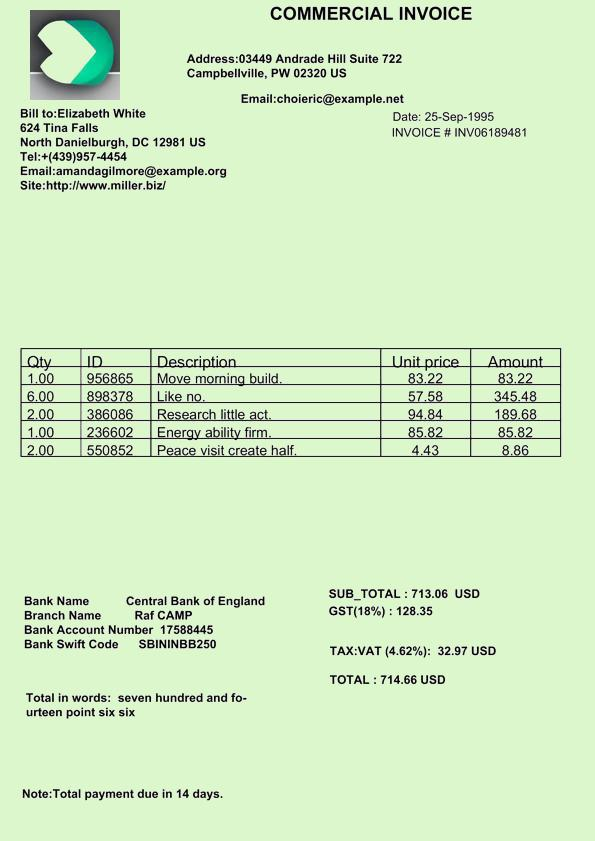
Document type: Invoice